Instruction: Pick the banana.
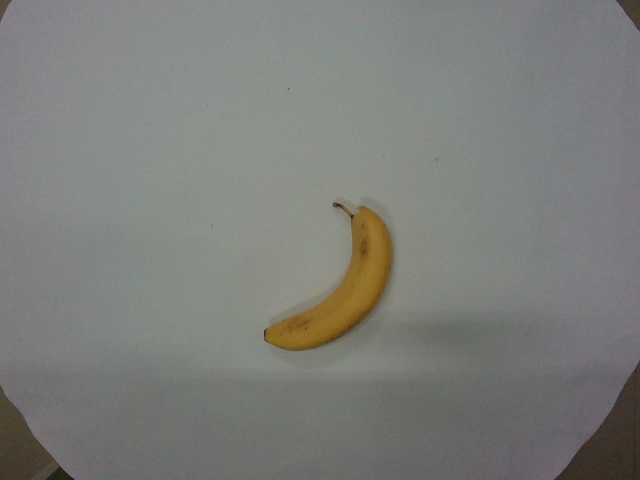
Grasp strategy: vertical